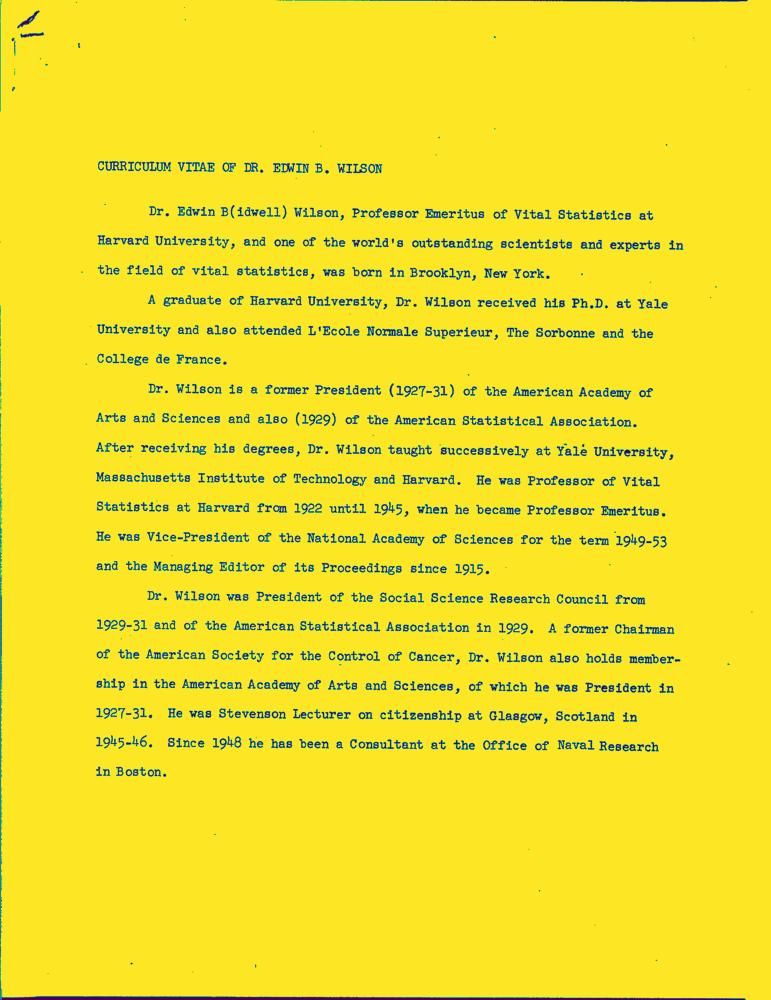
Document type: Resume-Doc